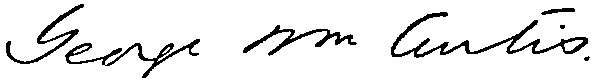
Signature of: george william curtis